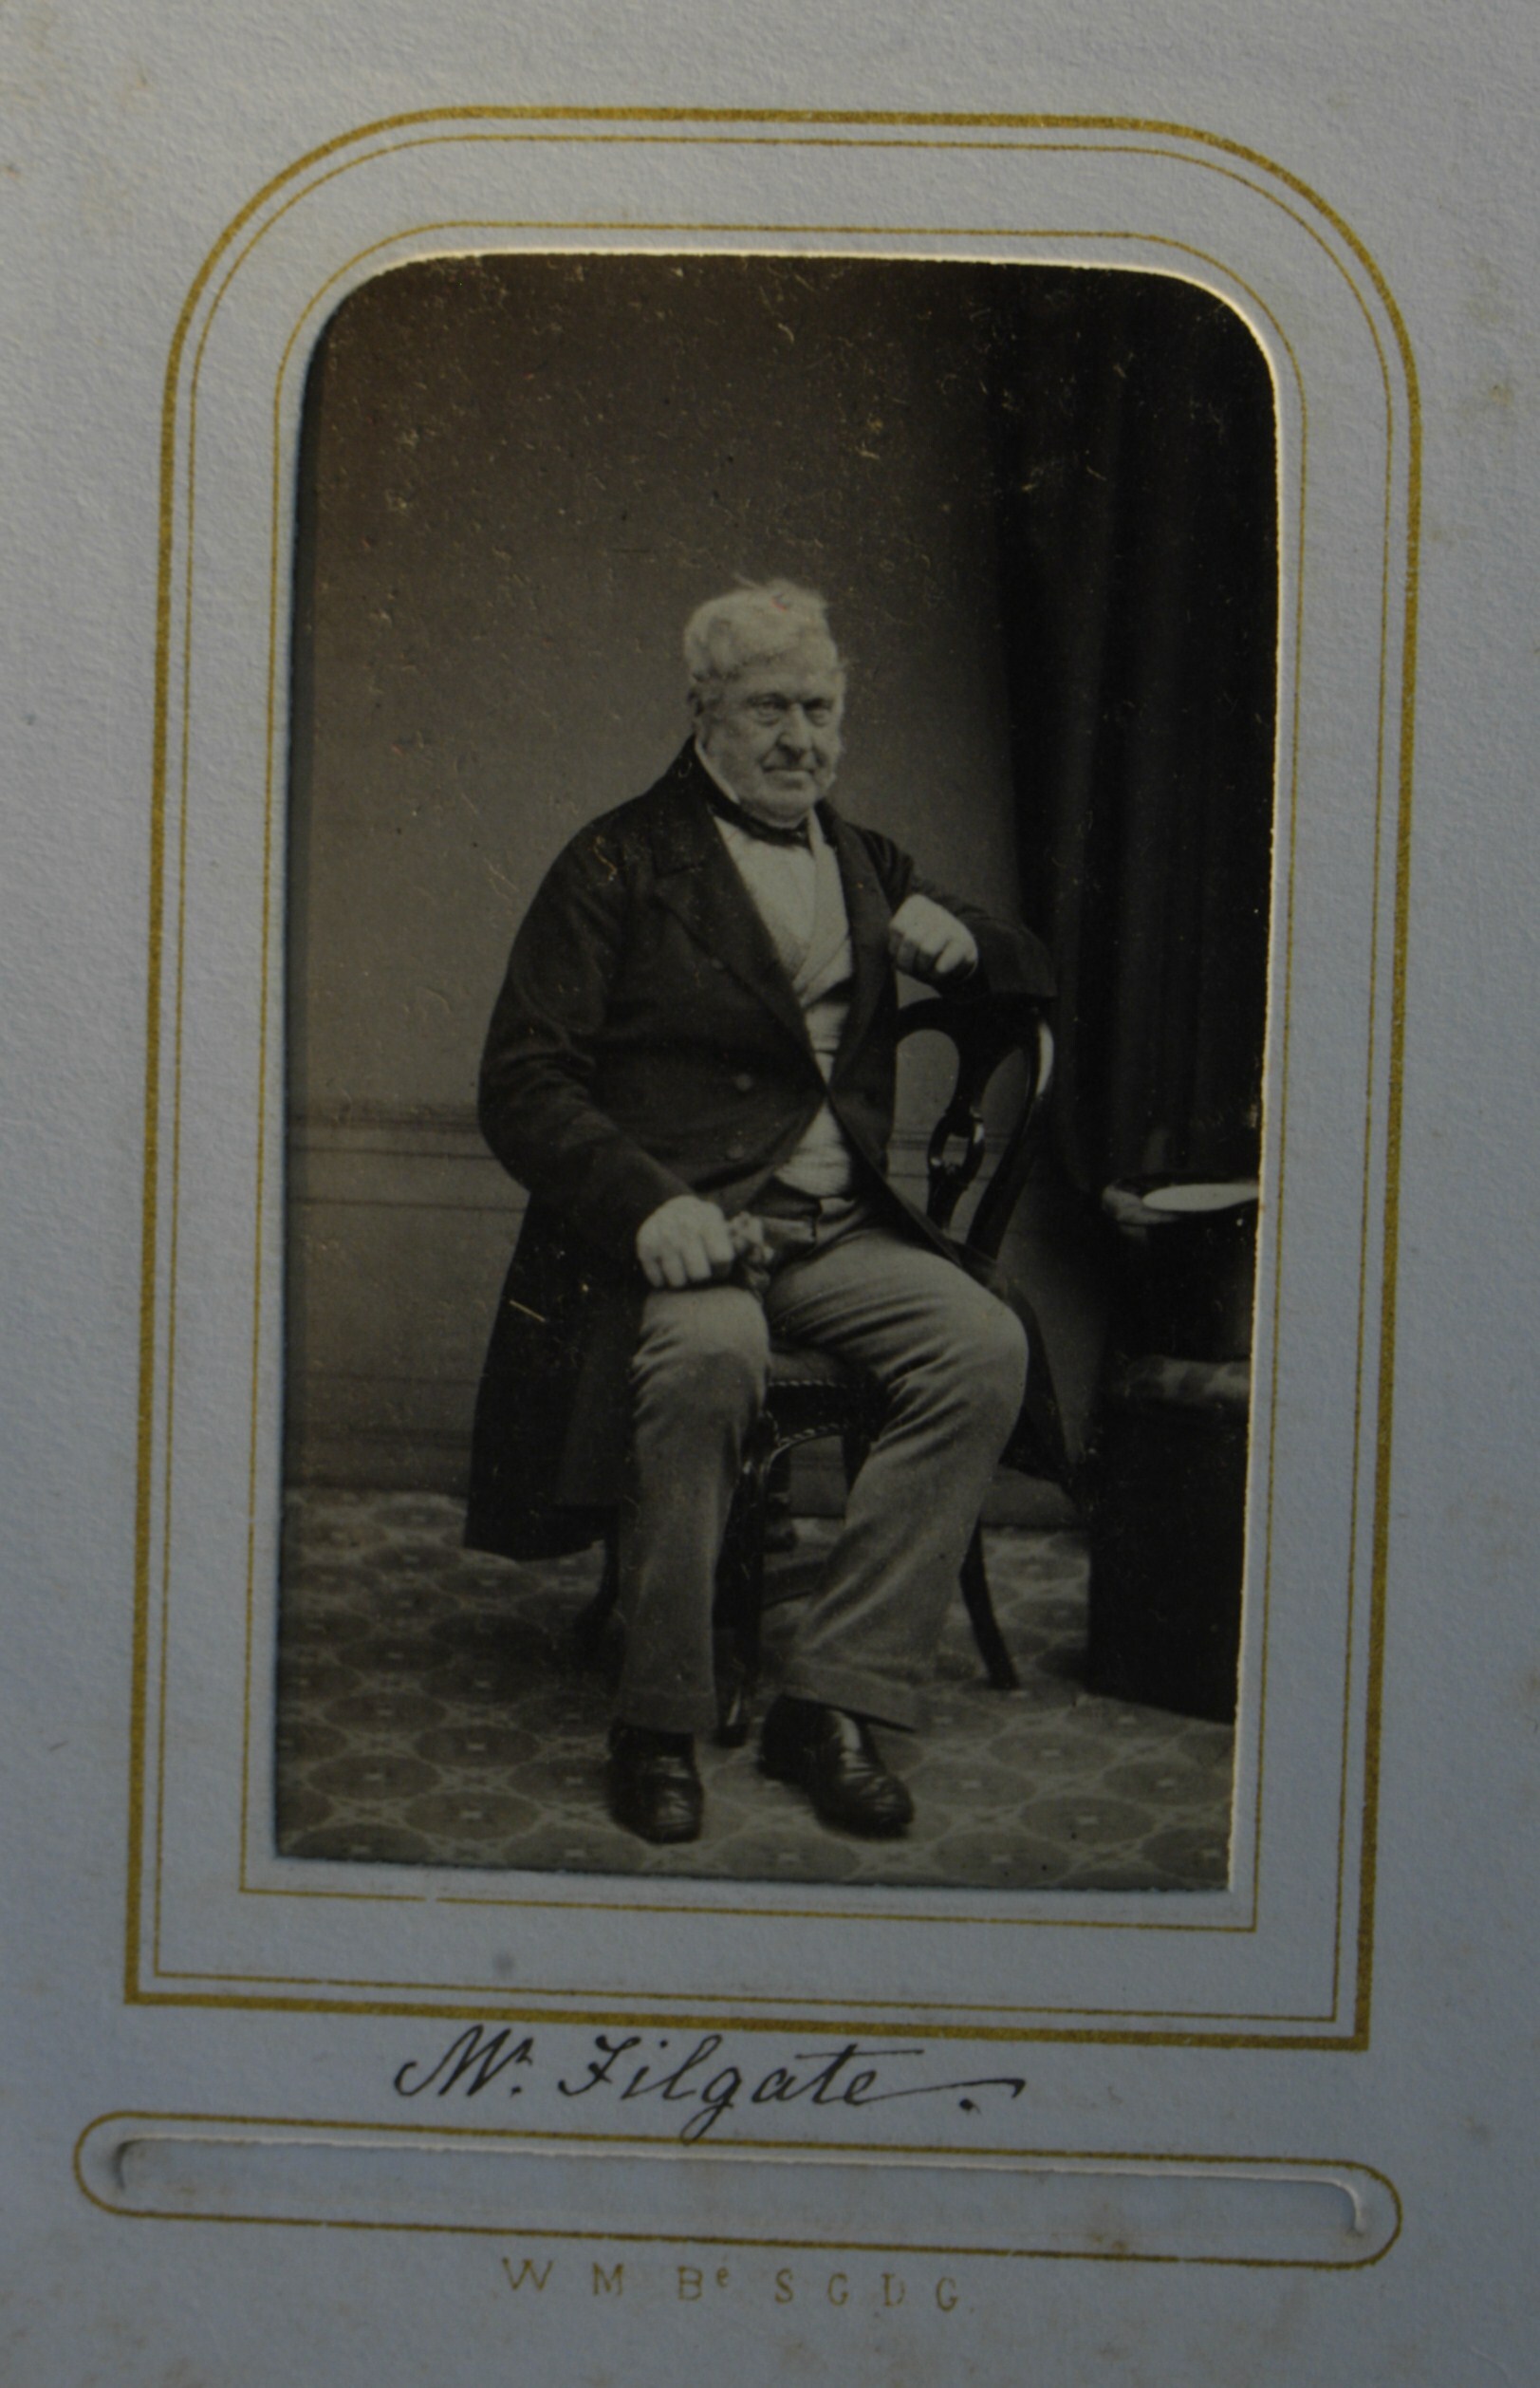
Signature of: charles filgate